Question: How does the patient history play a role?
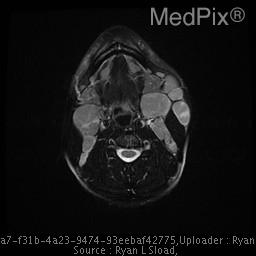
Answer: The patient's history of 32 year old woman with a 2 year history of slowly growing lump on neck along and progressive shortness of breath.  No history of fevers, weight loss or recent illness.  Patient had recently undergone dental procedure around time the lump was first noted. is key in understanding the case.